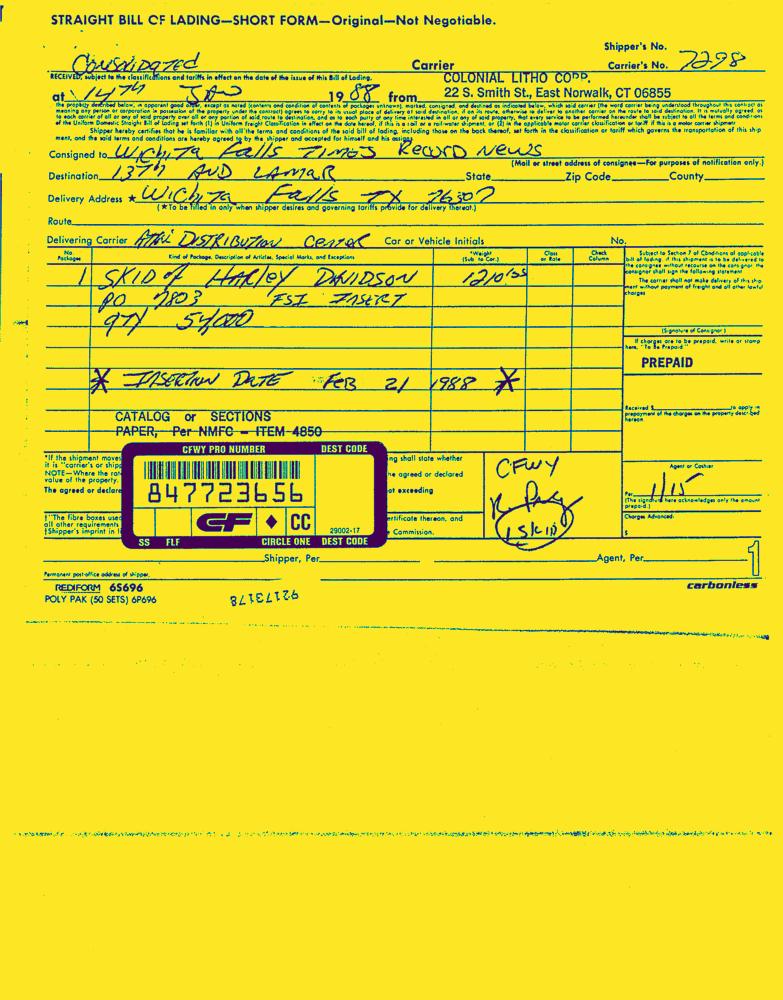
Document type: Invoice-Doc